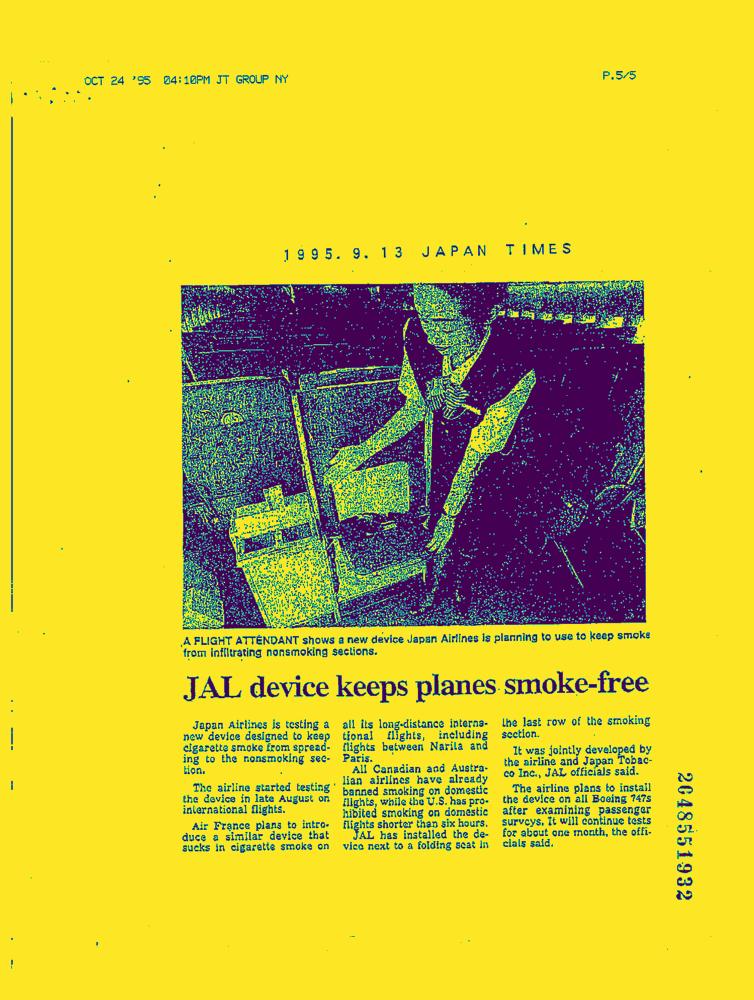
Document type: News-Article